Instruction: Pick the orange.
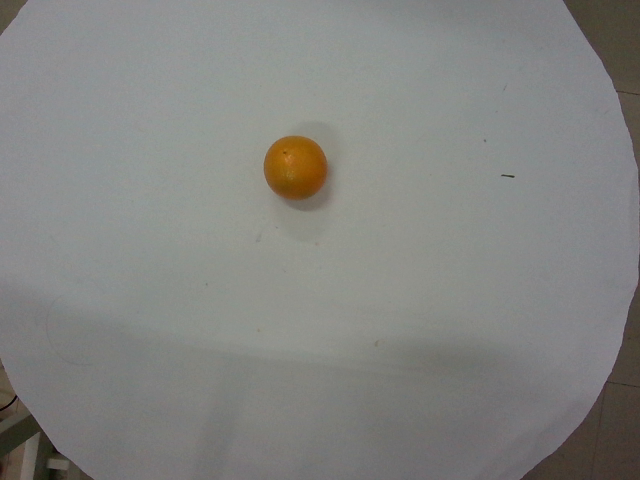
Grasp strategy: vertical